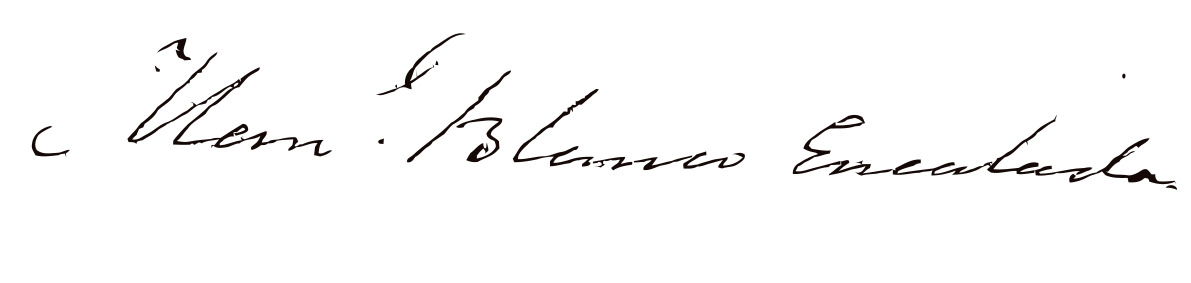
Signature of: manuel blanco encalada